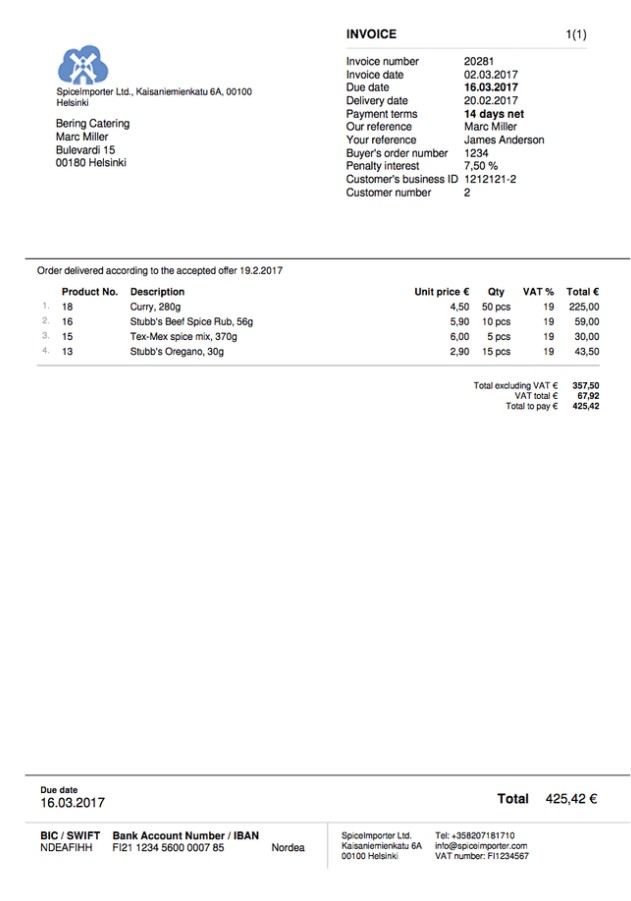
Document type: Invoice